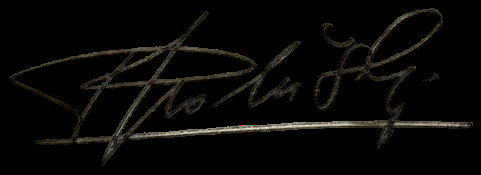
Signature of: roman polanski